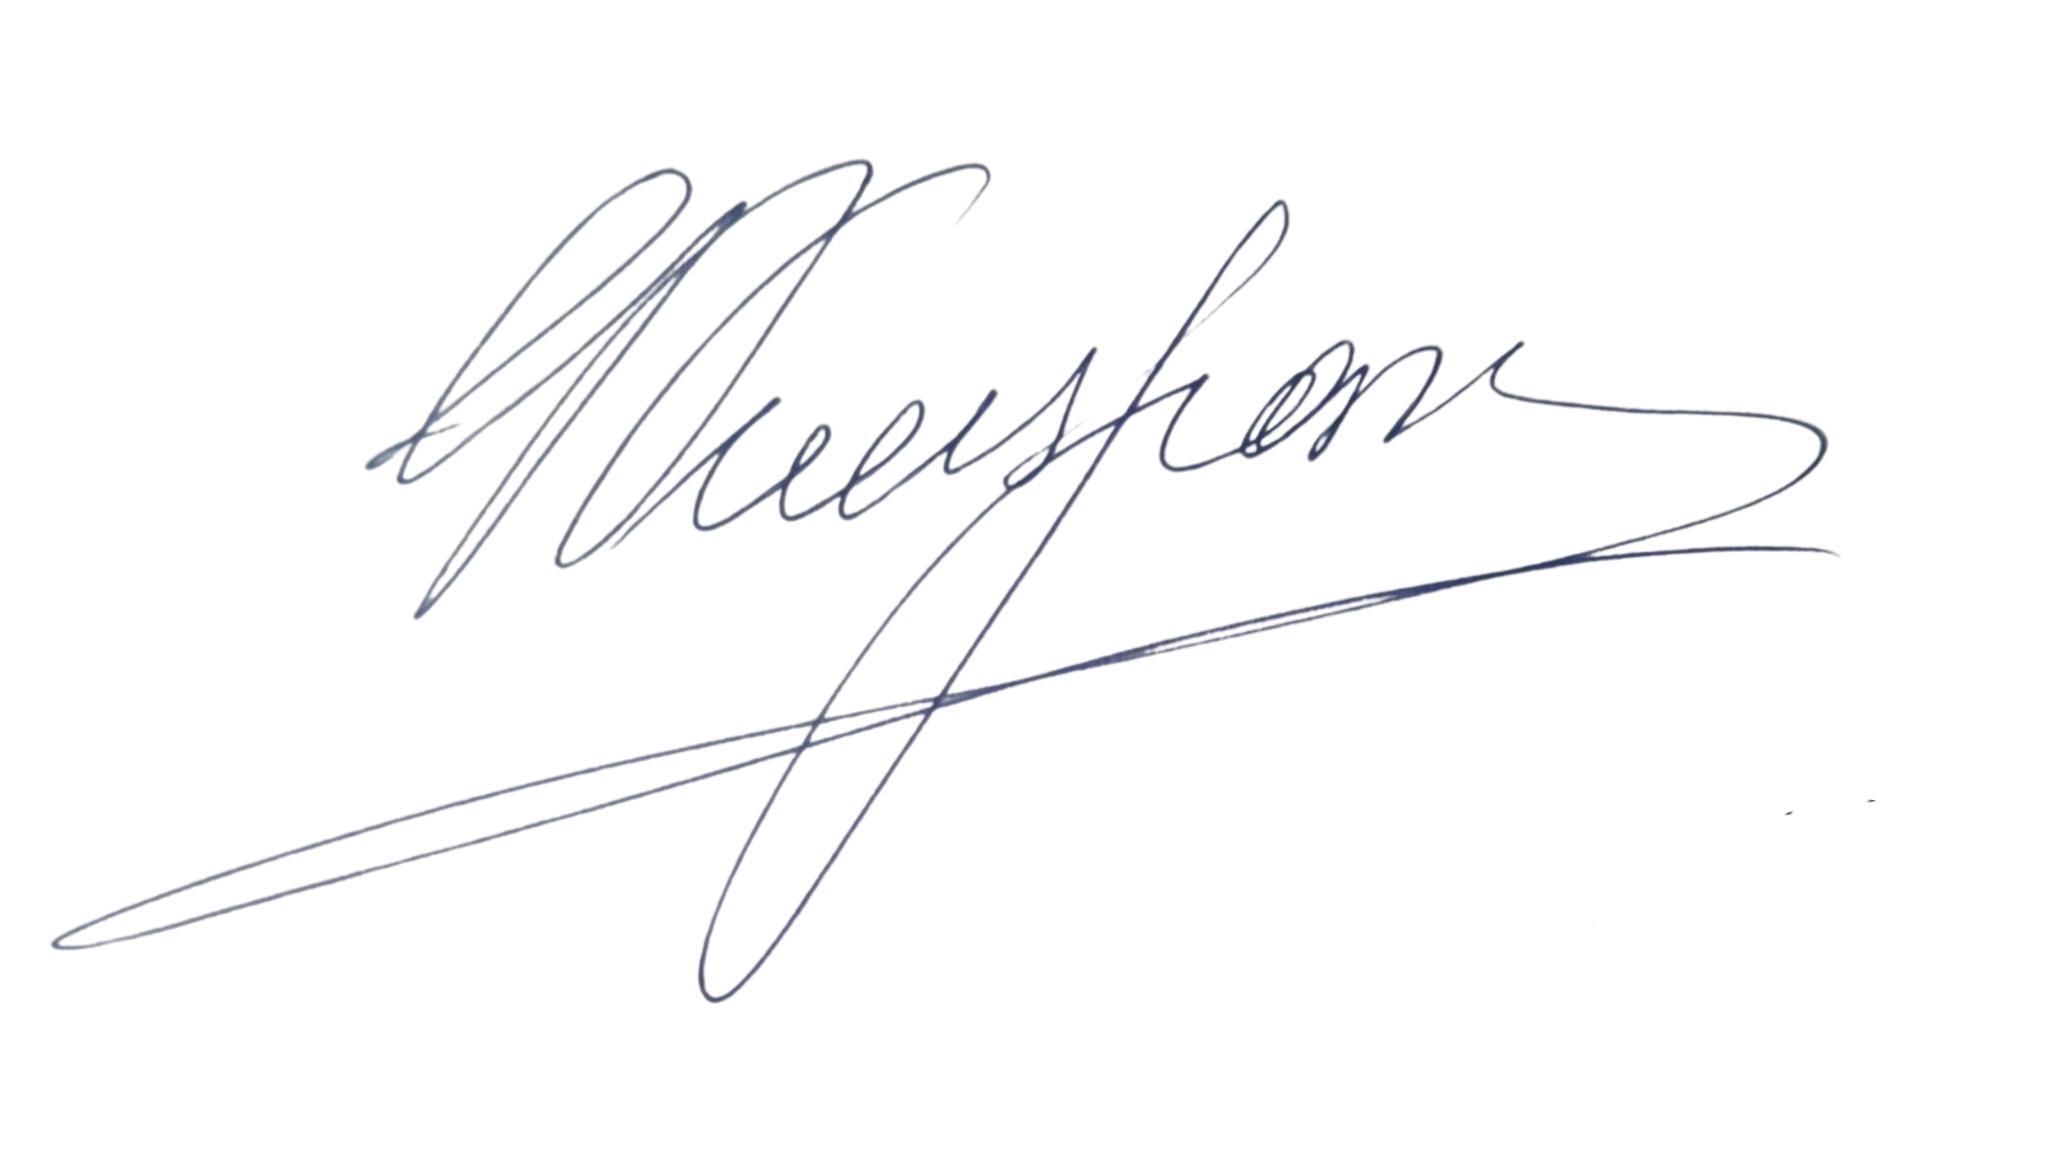
Signature of: garry kasparov